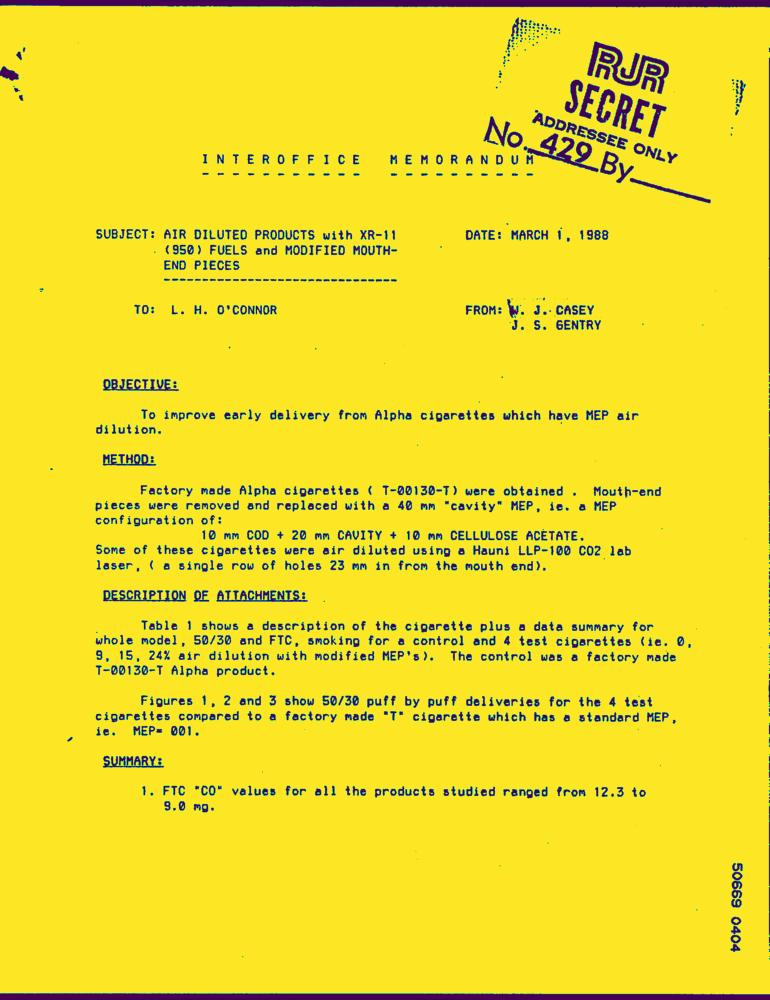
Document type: Letter-Doc